Question: Which state is mentioned in the document?
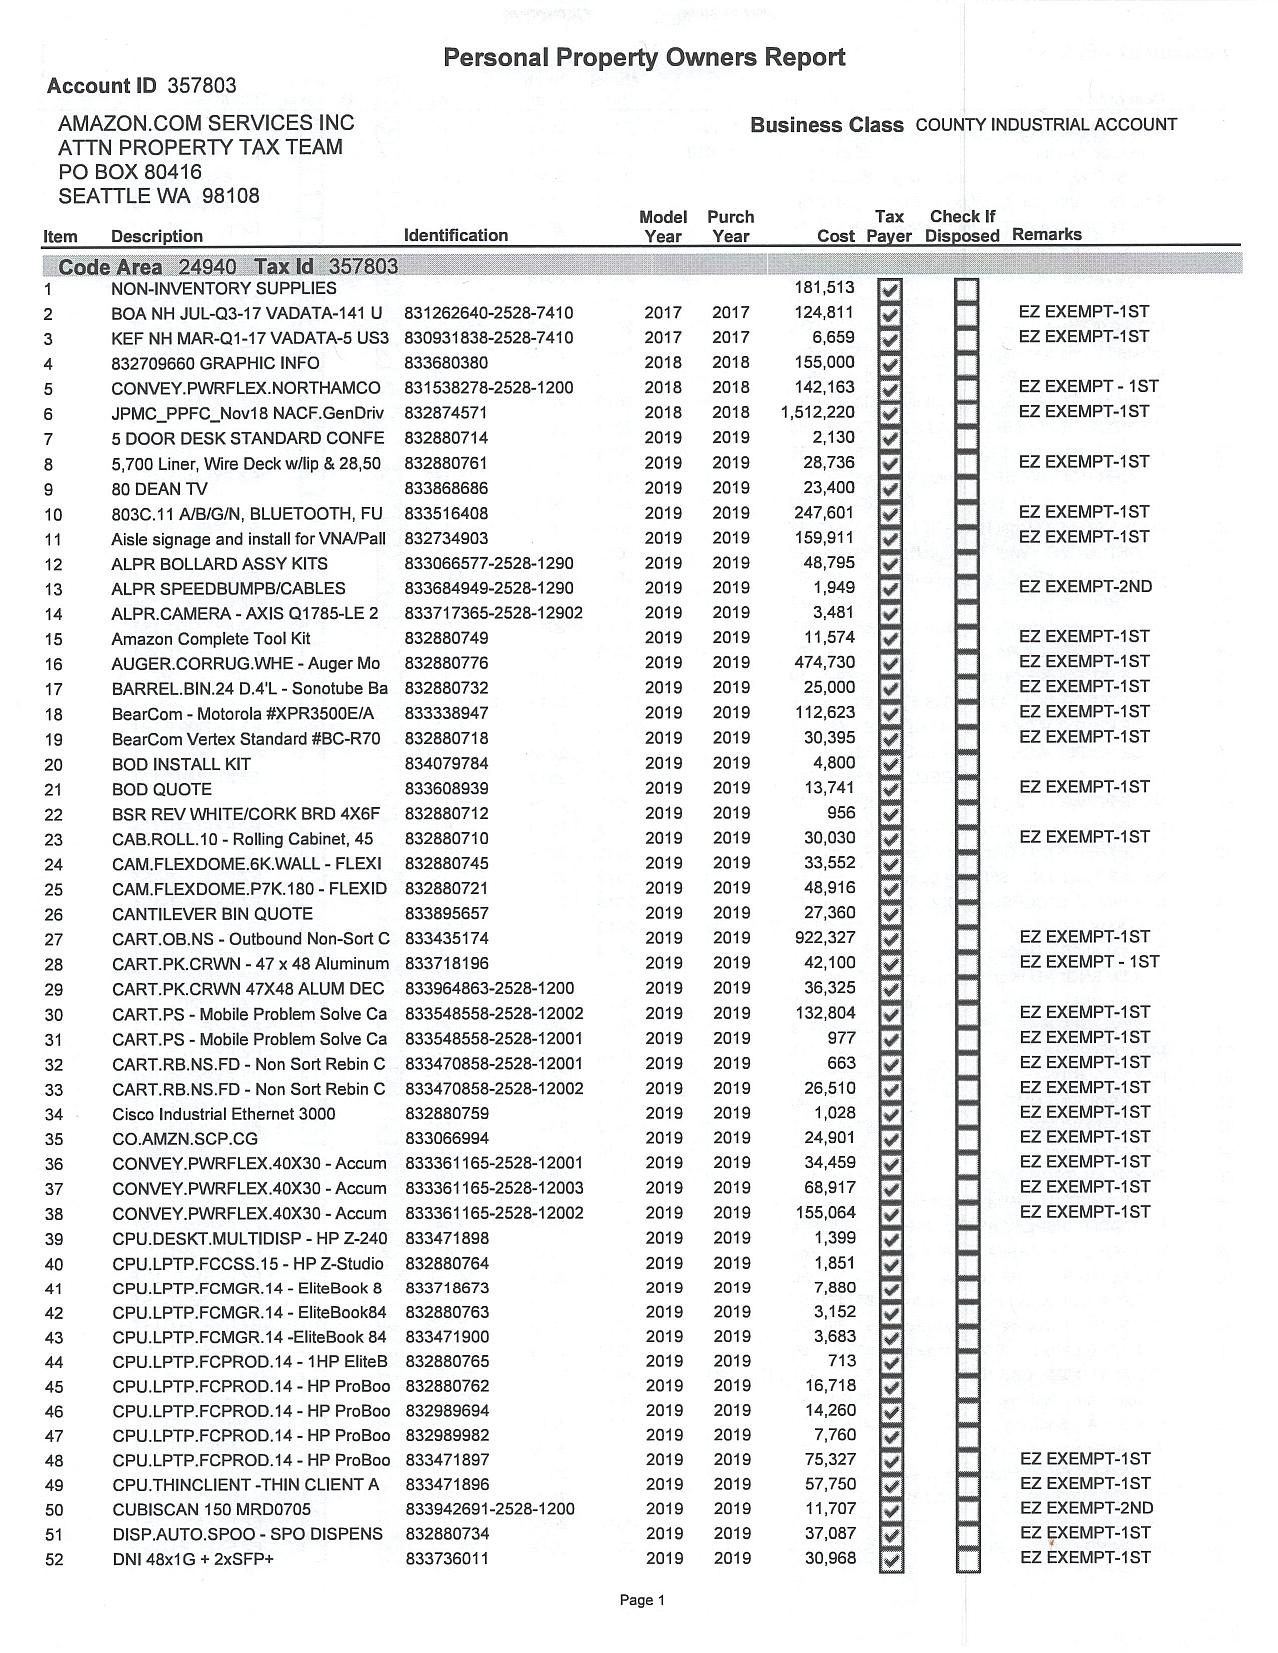
Answer: "WA"